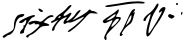
Signature of: sixtus v